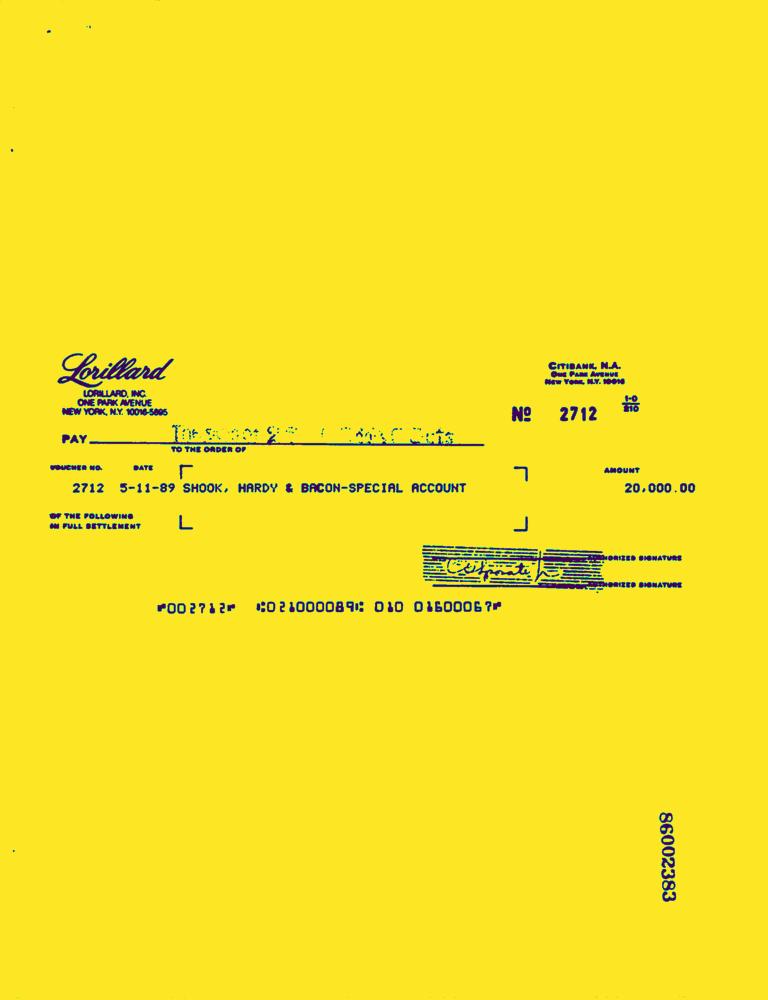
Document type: Invoice-Doc